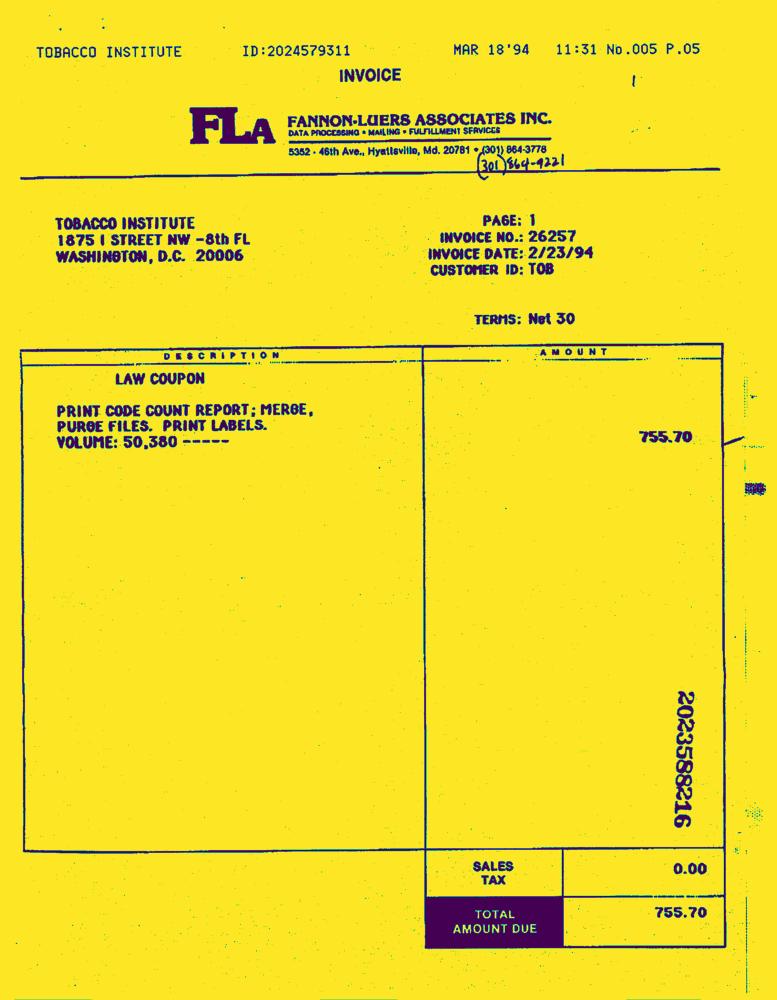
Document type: Invoice-Doc